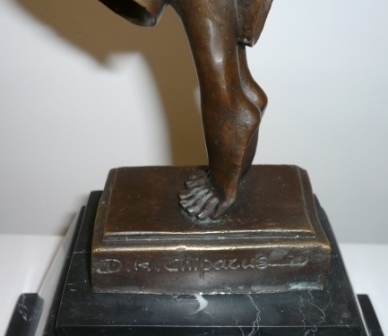
Signature of: demetre chiparus